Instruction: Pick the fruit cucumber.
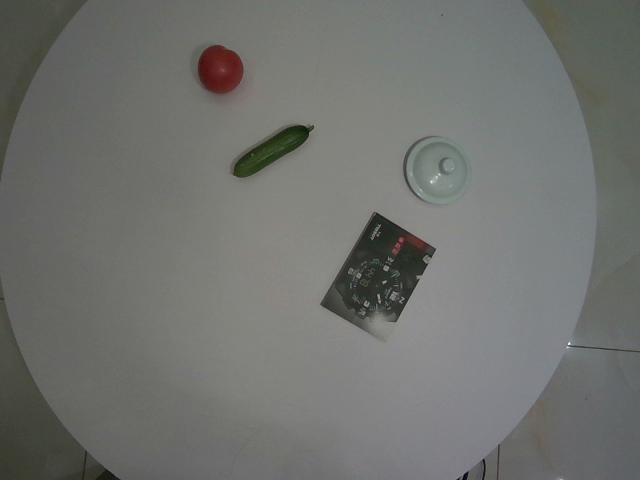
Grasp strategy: vertical